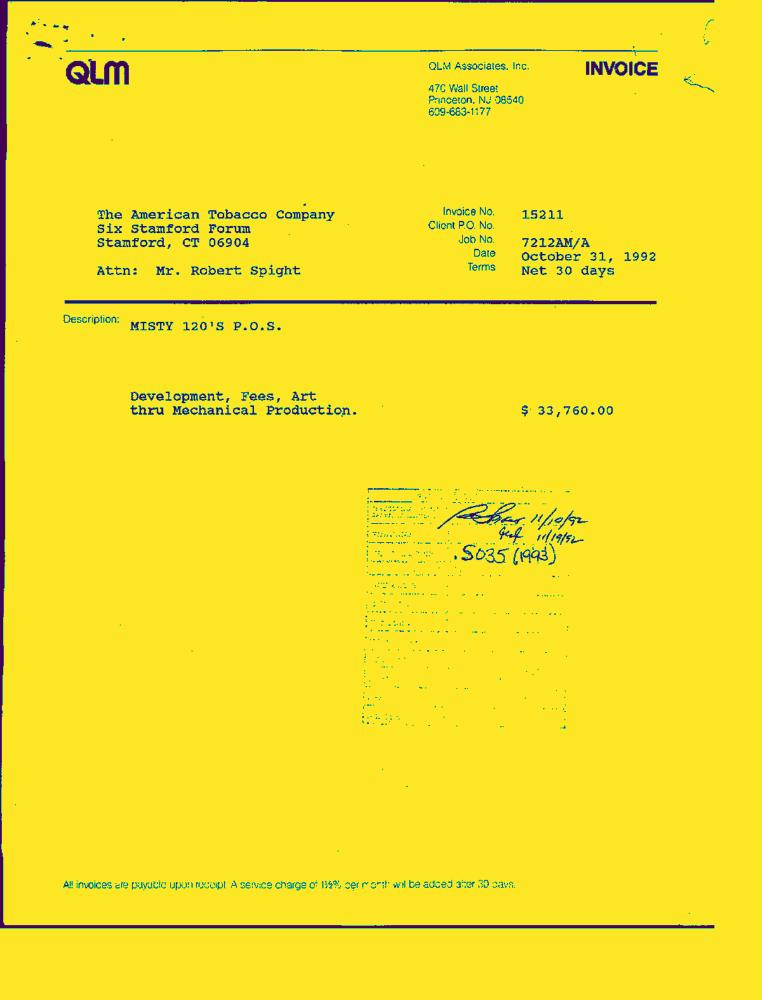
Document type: Invoice-Doc